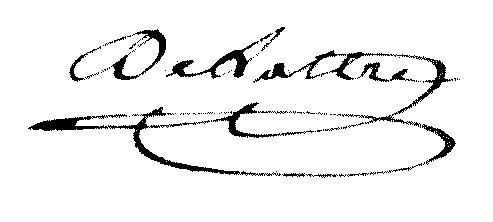
Signature of: françois pascal delattre